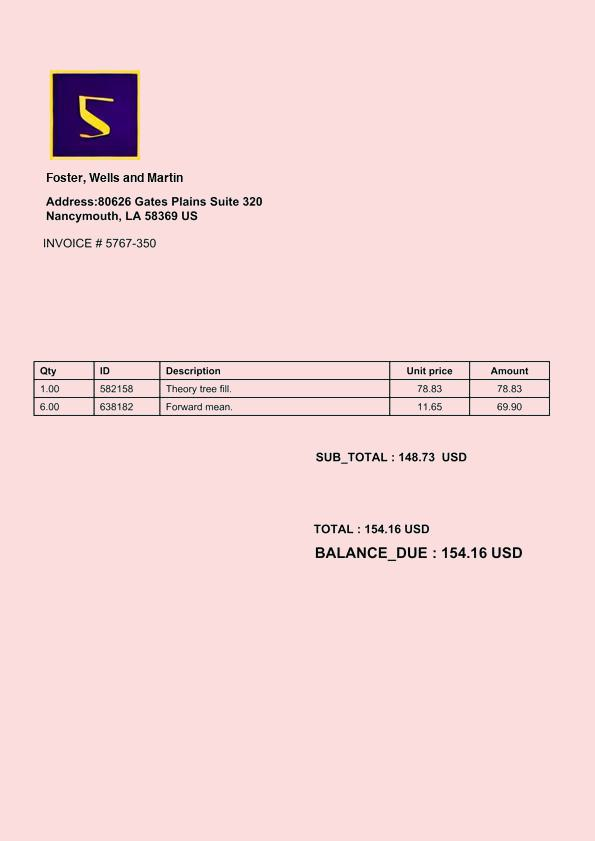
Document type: Invoice